Extract the amount written in words, the amount in digits, the name of the payee, the date on the cheque, and the bank's name from the image.
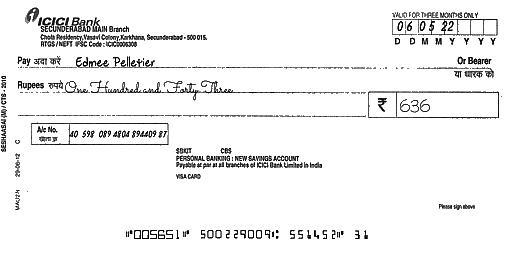
amt_in_words: One Hundred and Forty Three
amt_in_figures: 636
payee_name: Edmee Pelletier
bank_name: ICICI Bank
cheque_date: 06/05/22